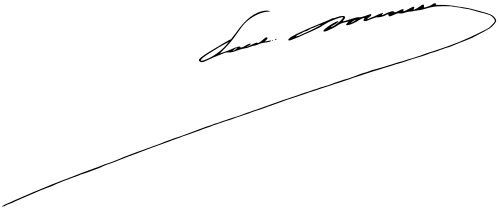
Signature of: paul doumer